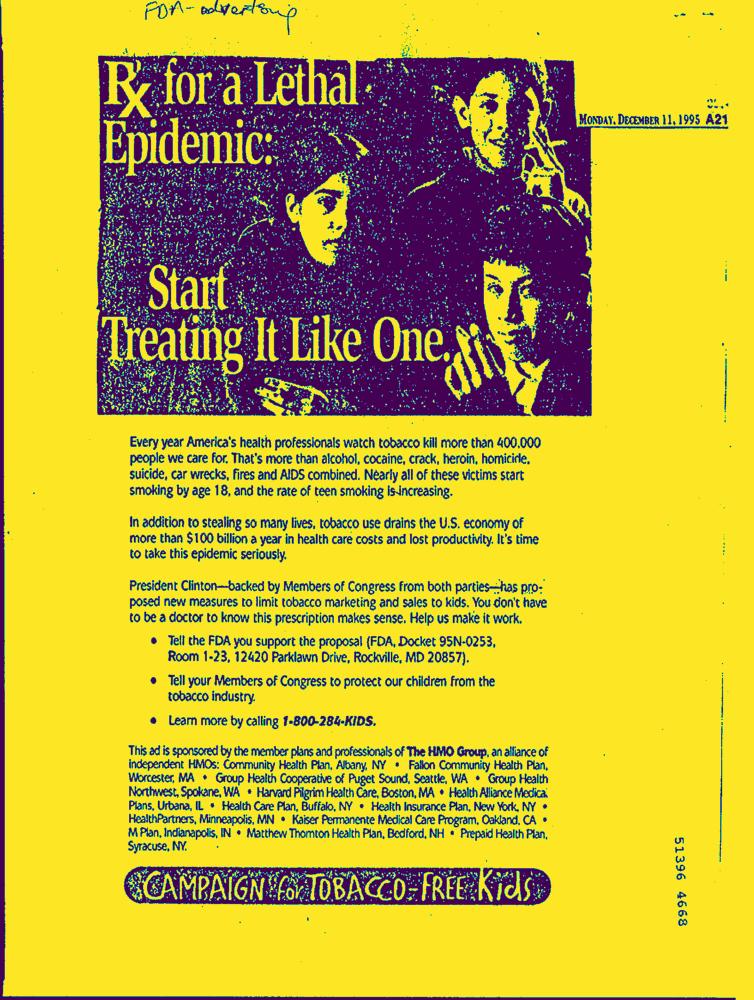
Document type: AD